Retrieve the amount in words, amount in figures, name of the payee, date on the cheque, and the bank name from the image.
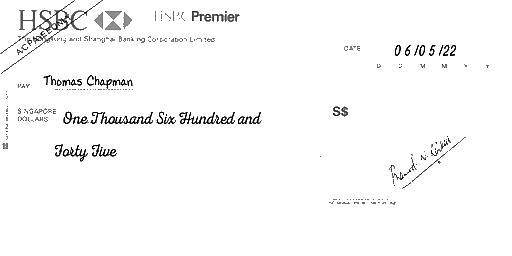
amt_in_words: One Thousand Six Hundred and Forty Five
amt_in_figures:
payee_name: Thomas Chapman
bank_name: HSBC
cheque_date: 06/05/22